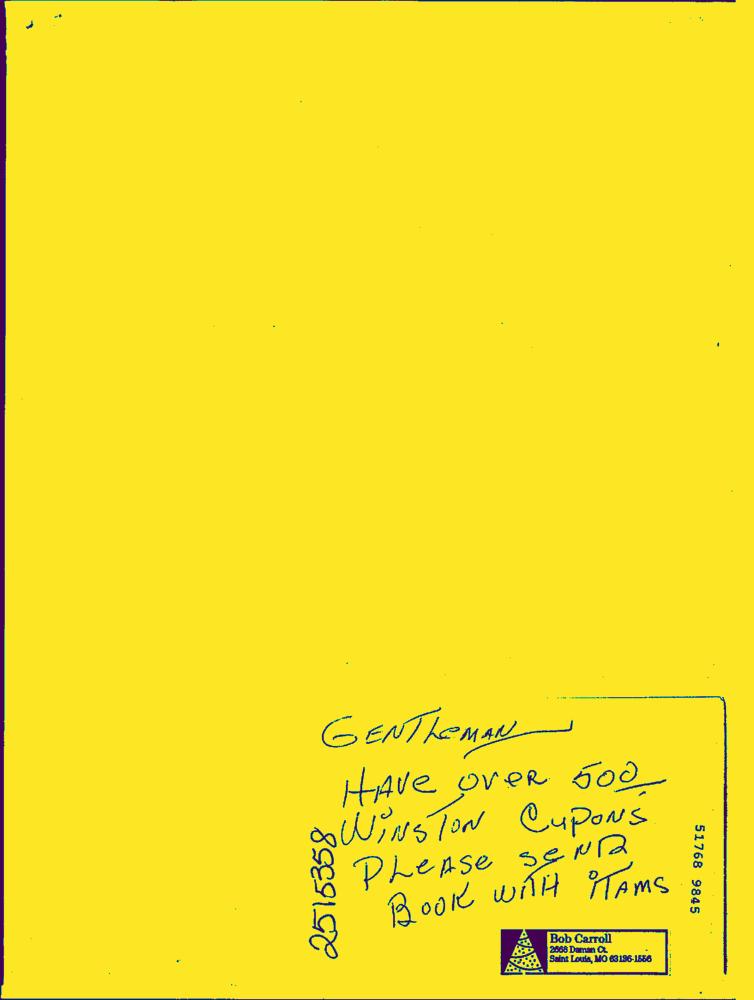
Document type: Hand-Written